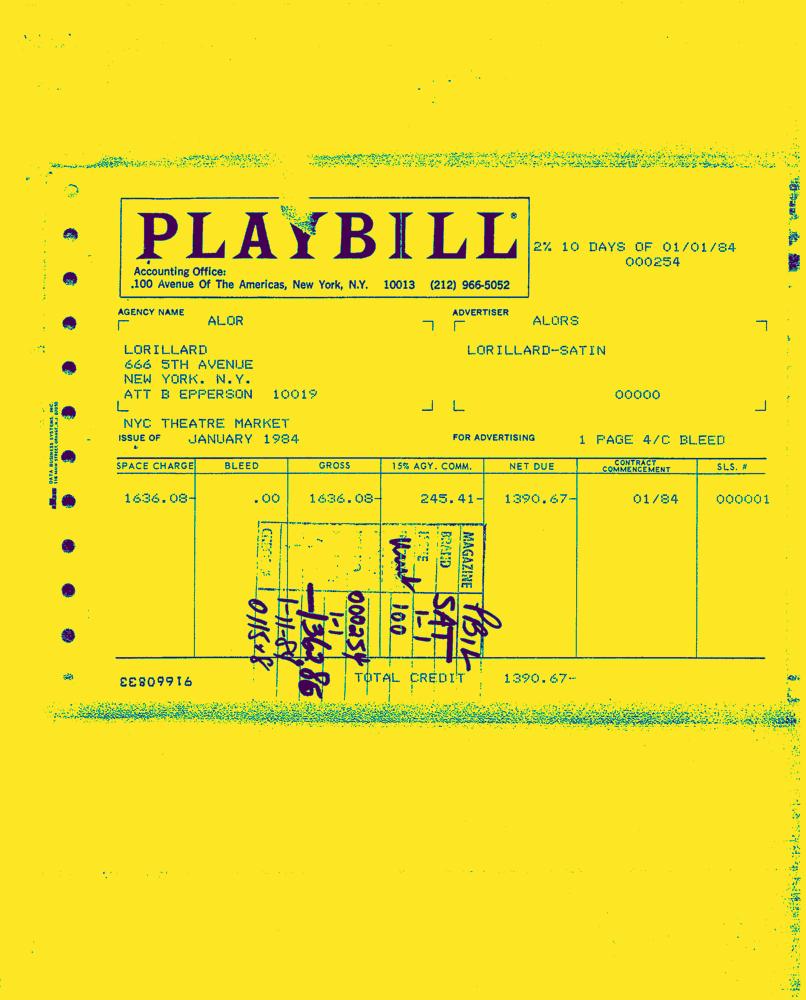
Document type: Invoice-Doc